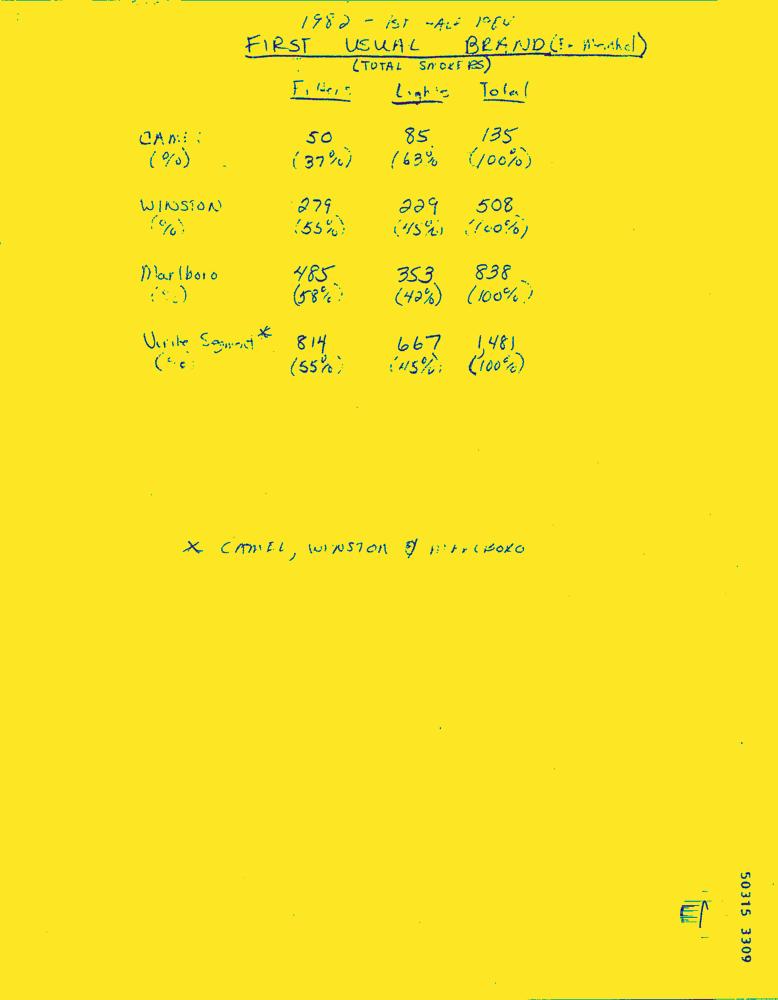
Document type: Hand-Written